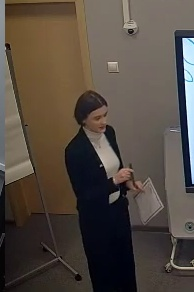
Транскрипция: You will need to stand up when you hear the sentence in past simple. So I am learning the sentences and you stand up when you hear the sentence in past simple.
Категория: Коммуникативные модальности
Подкатегория: Вербальное
Описание действия: Учитель объясняет ученикам упражнение которое они сейчас будут делать (нужно вставать с места если слышишь подходящее под условие предложение)
Контекст и комментарии: Контекст ДО: Ученики выполняли письменные задания. Результат после: ученики охотно выполнили задание, немного разгрузились. Педагогический эффект: смена формата заданий позовляет удержать внимание учеников и помочь им не выпадать из контекста